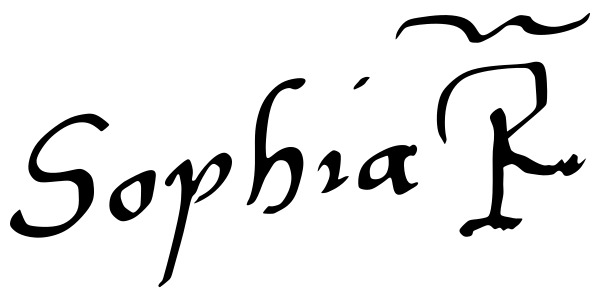
Signature of: sophie of mecklenburg güstrow